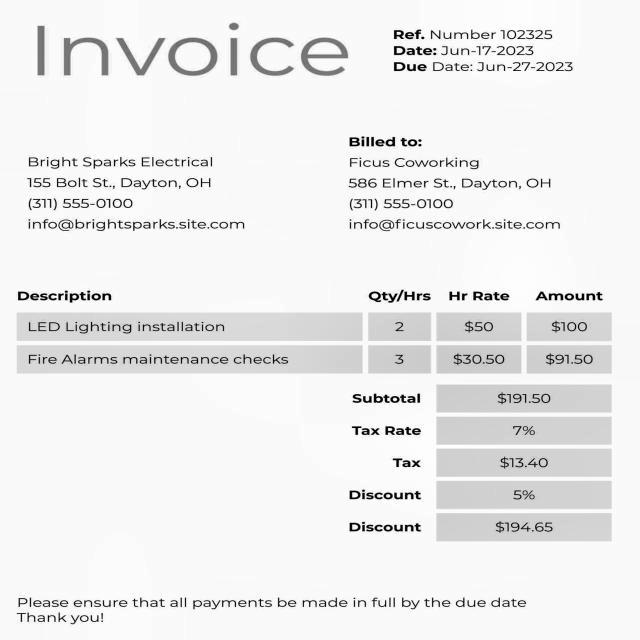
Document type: Invoice